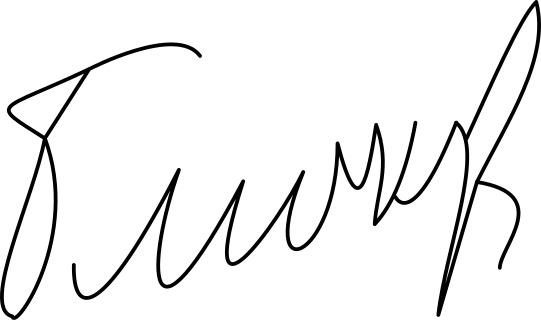
Signature of: vasily blyukher